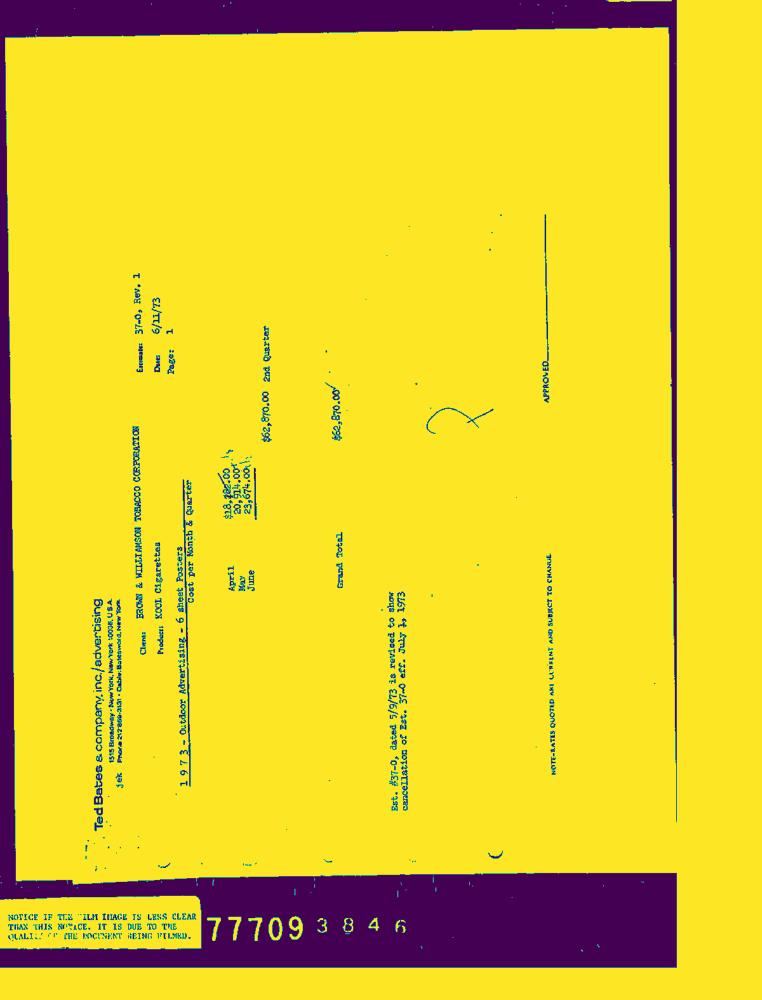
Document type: Invoice-Doc